Question: What is the total amount of taxes owed as per the document?
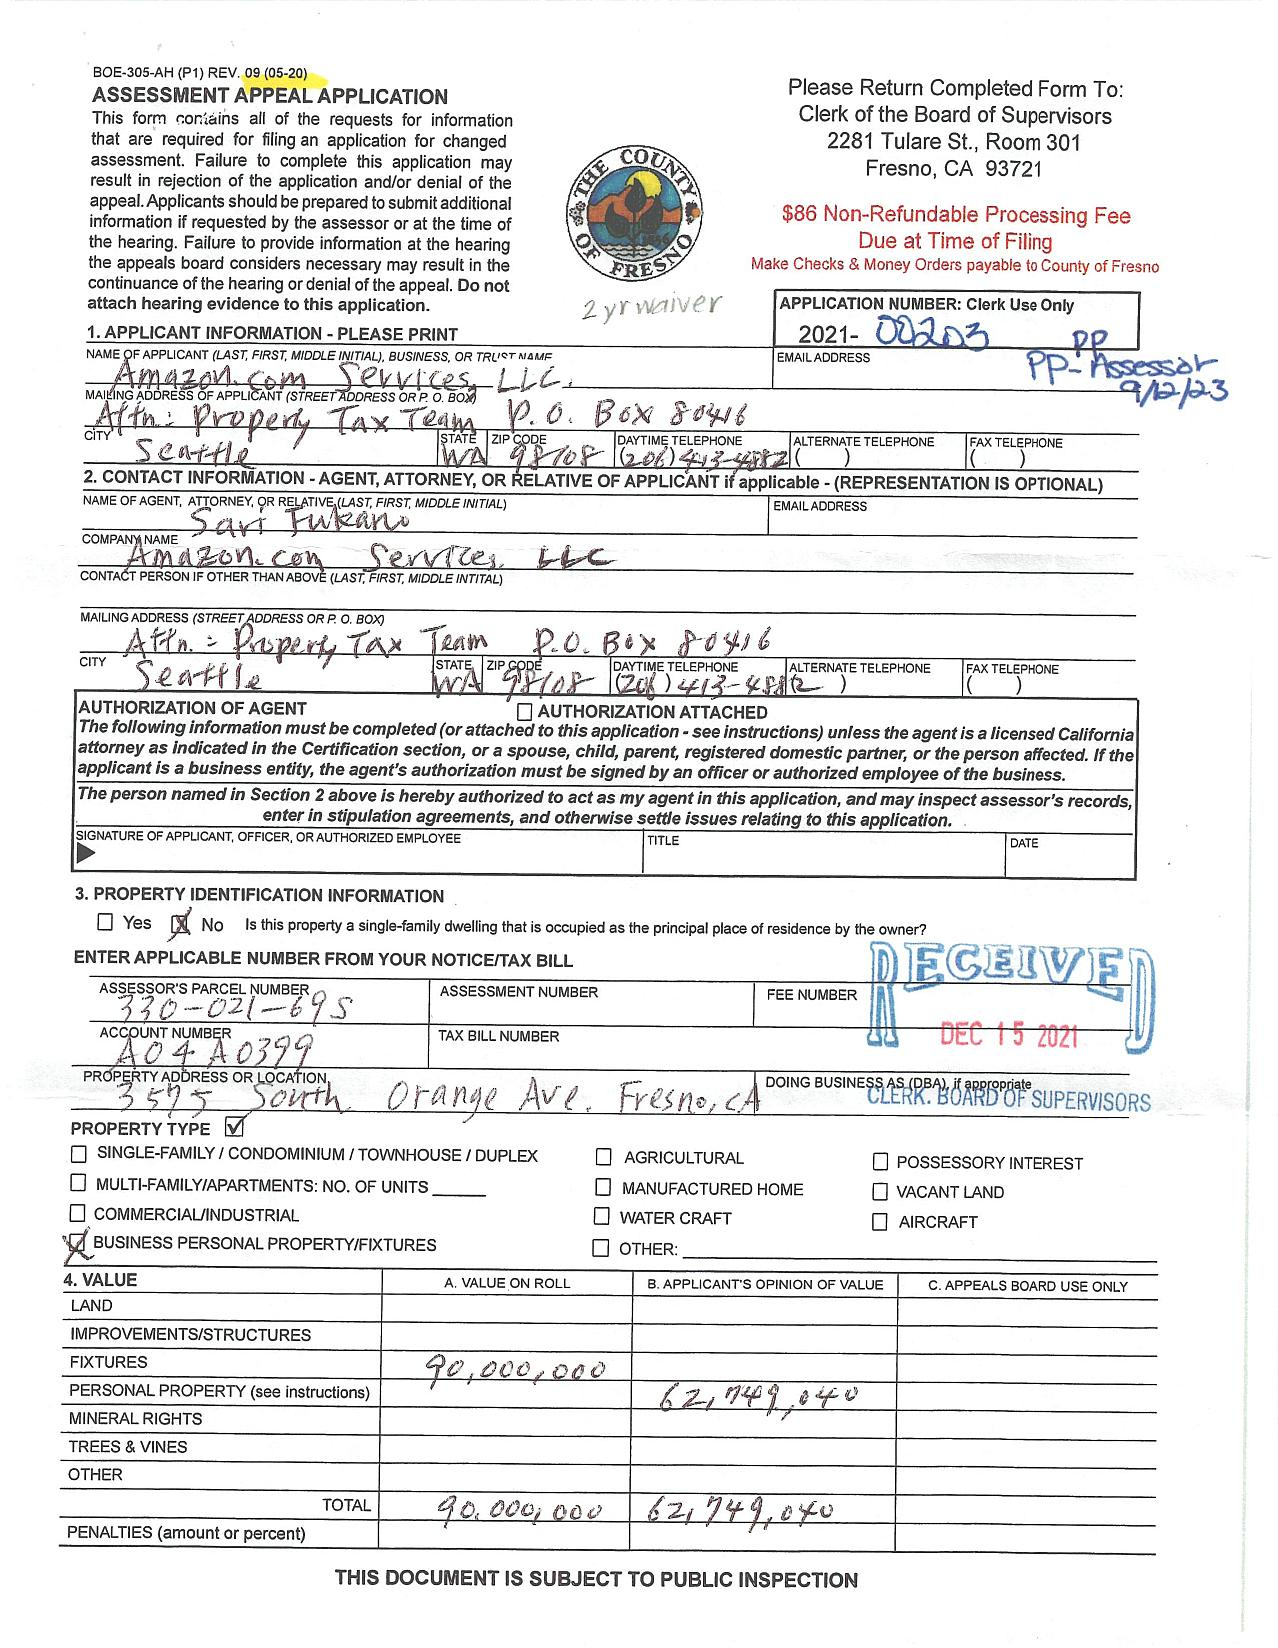
Answer: "62,749,040"